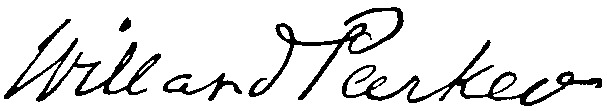
Signature of: willard parker